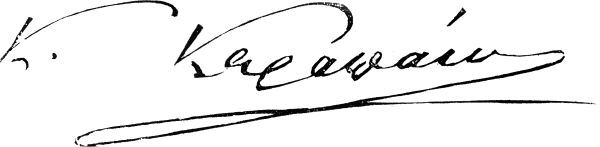
Signature of: konstantinos carapanos